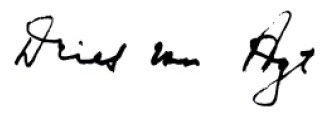
Signature of: dries van agt